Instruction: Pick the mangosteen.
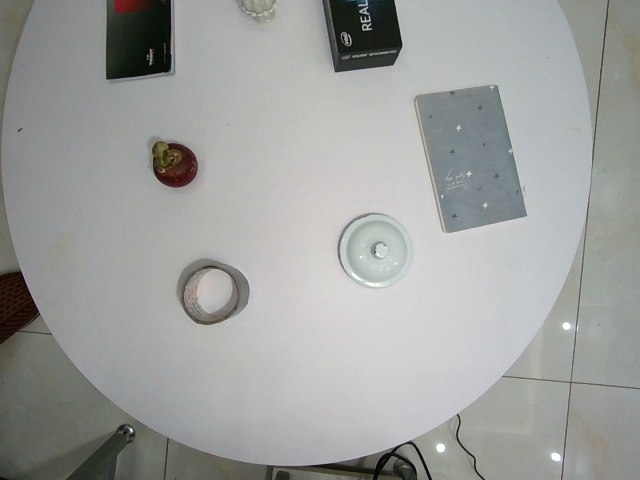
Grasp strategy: vertical